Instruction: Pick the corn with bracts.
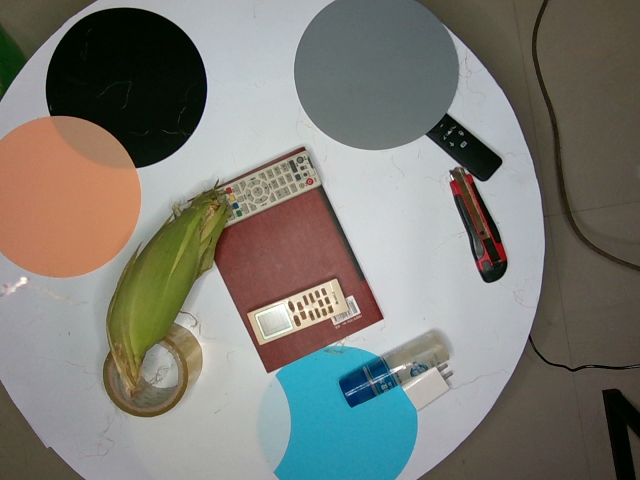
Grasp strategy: vertical